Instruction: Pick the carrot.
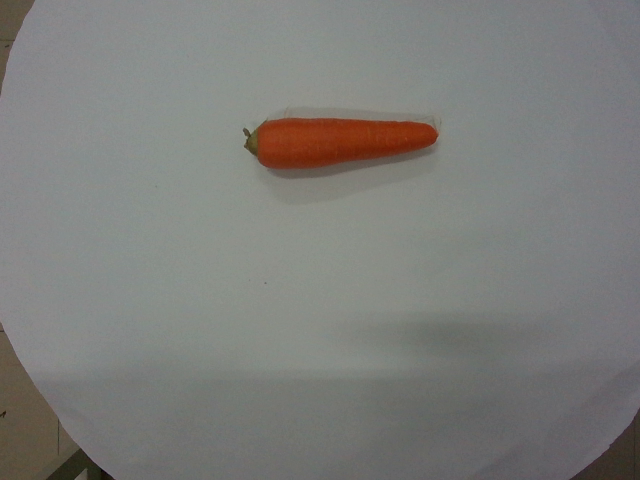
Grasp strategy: vertical